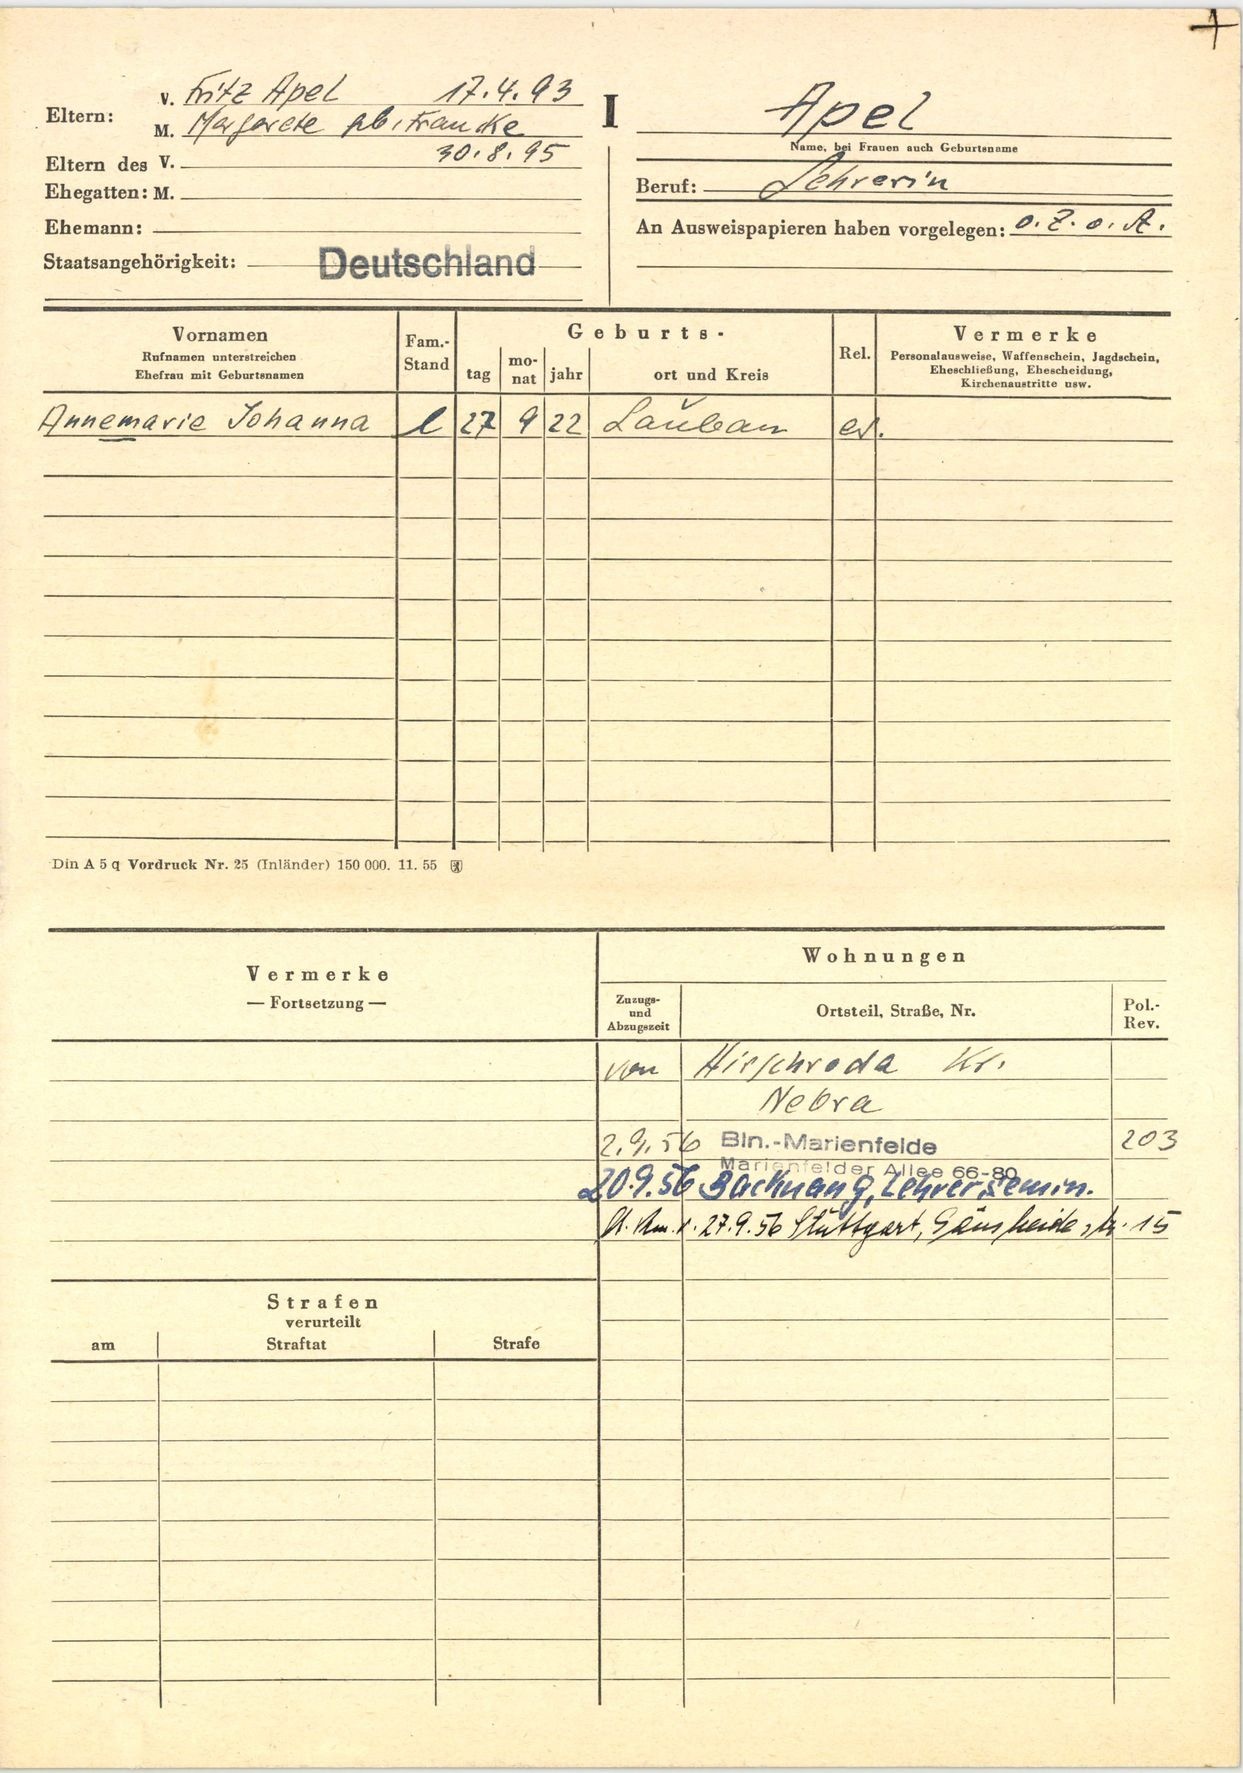
Apel